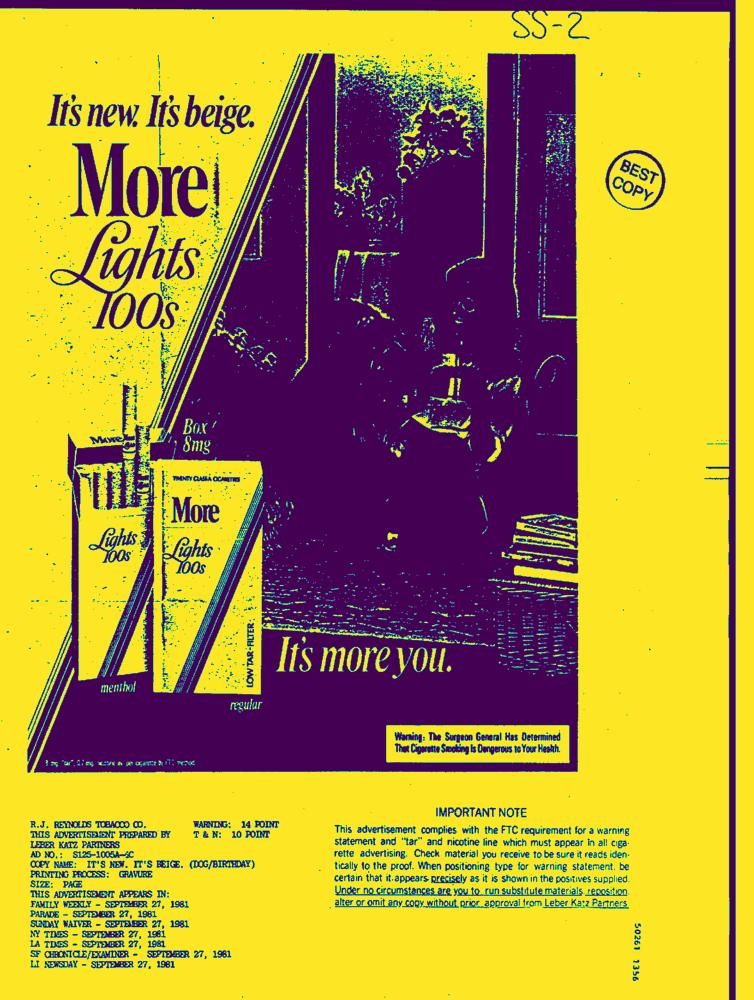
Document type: AD